Question: In what way does the history help explain the case?
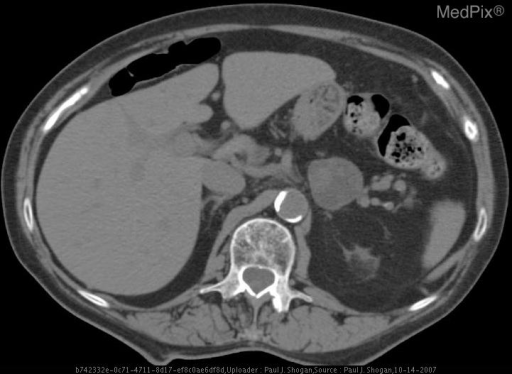
Answer: The patient's history of 53 yo asymptomatic female with known adrenal mass. is key in understanding the case.